Question: Can you provide the account number mentioned in the document?
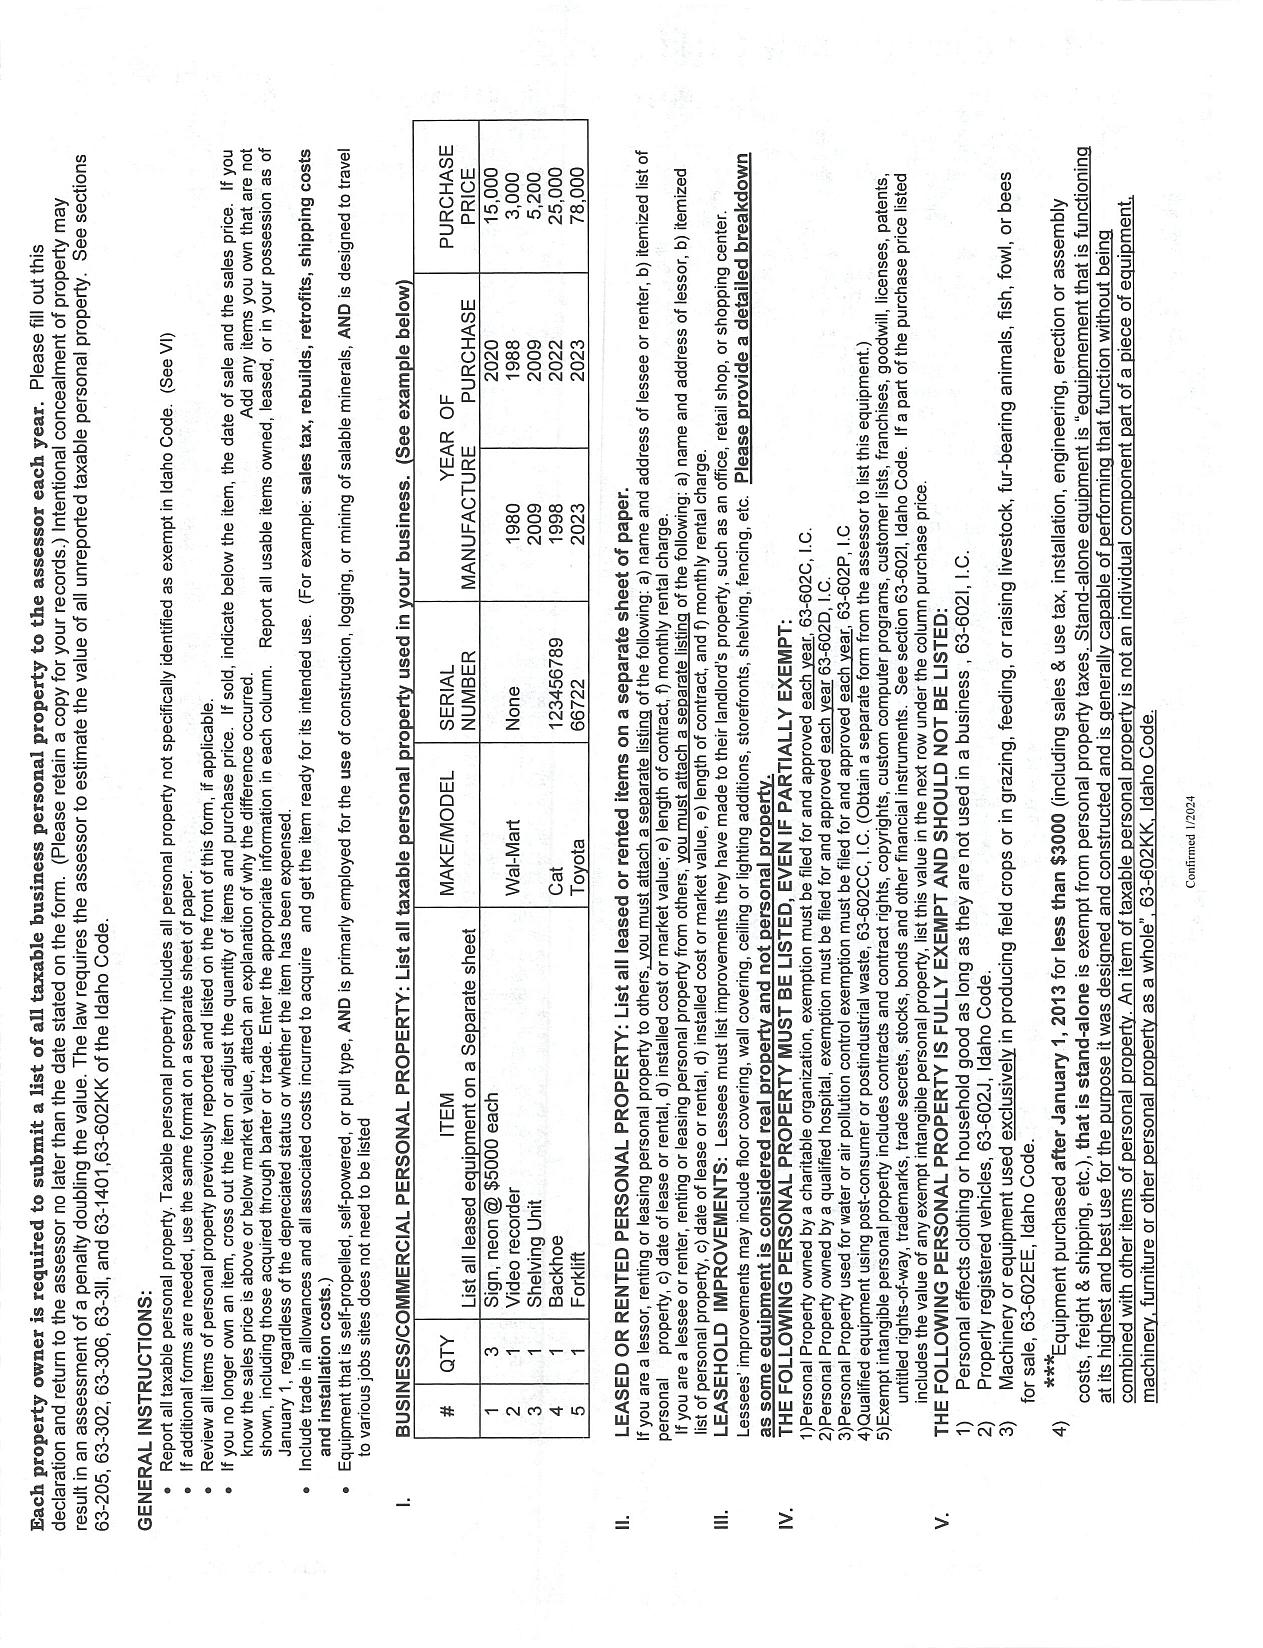
Answer: "12296539"